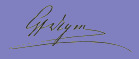
Signature of: franz deym